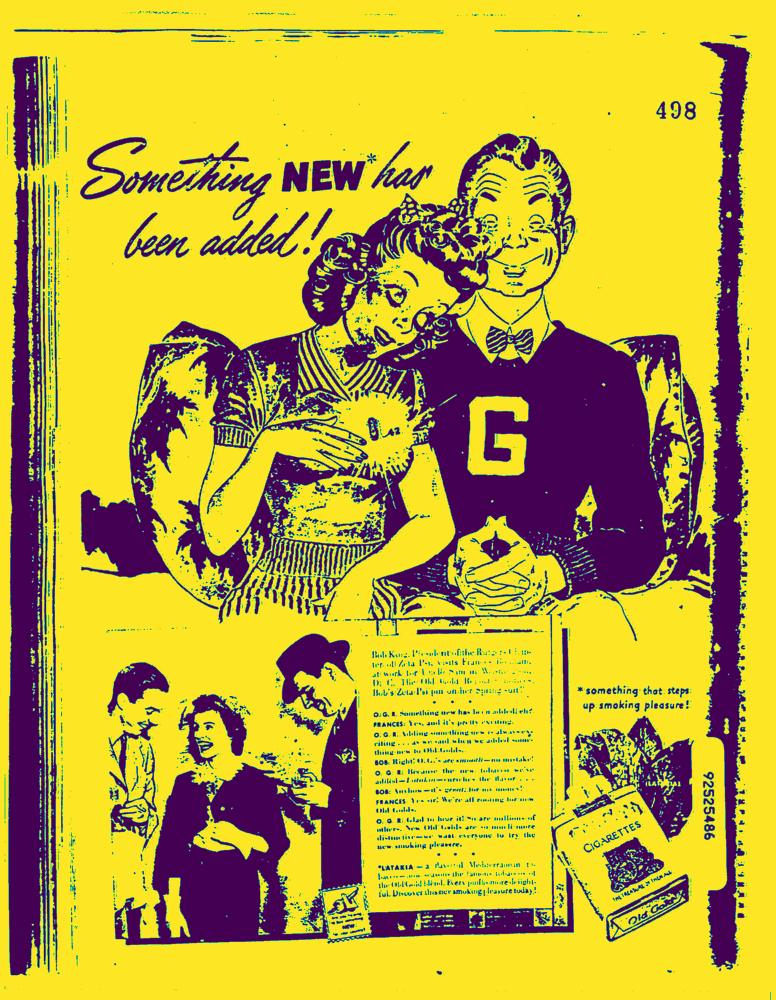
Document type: AD